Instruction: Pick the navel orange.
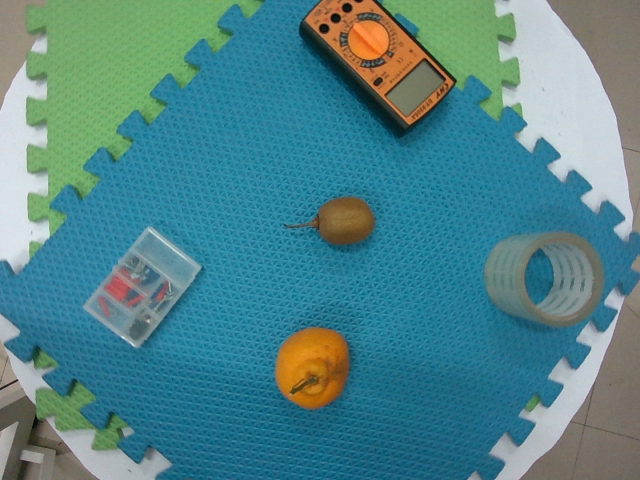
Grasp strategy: vertical